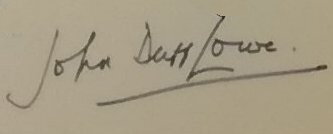
Signature of: john lowe